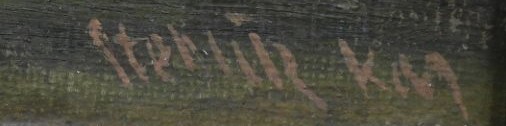
Signature of: karel stehlík